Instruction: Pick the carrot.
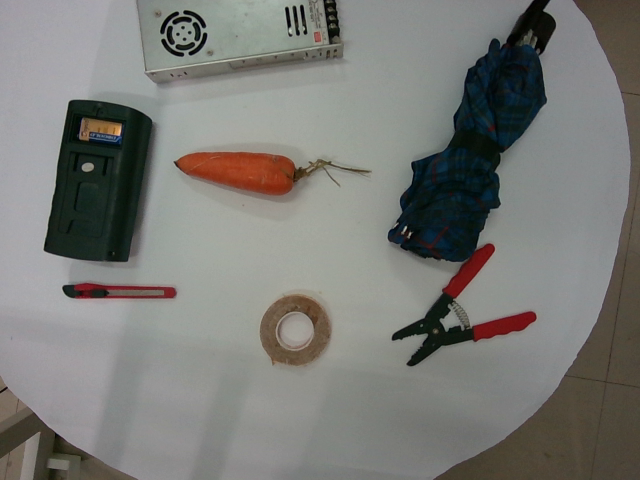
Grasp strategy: vertical